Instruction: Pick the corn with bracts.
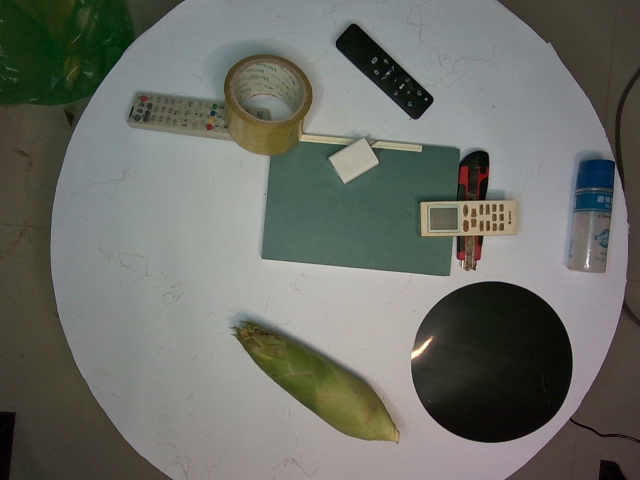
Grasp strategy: vertical